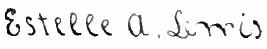
Signature of: estelle anna lewis